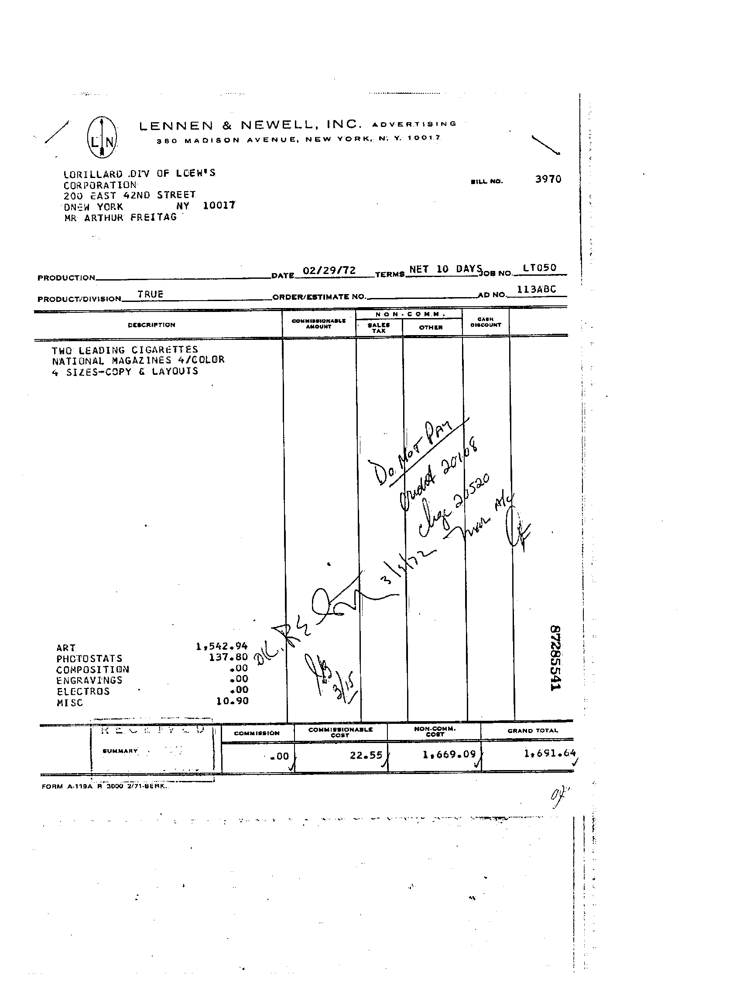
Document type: Invoice